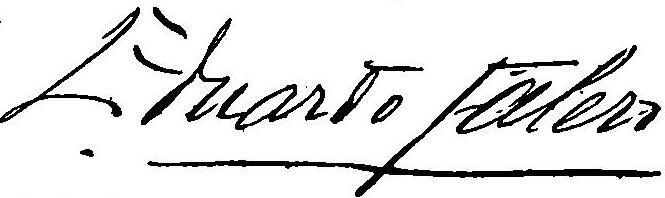
Signature of: eduardo talero